Retrieve the amount in words, amount in figures, name of the payee, date on the cheque, and the bank name from the image.
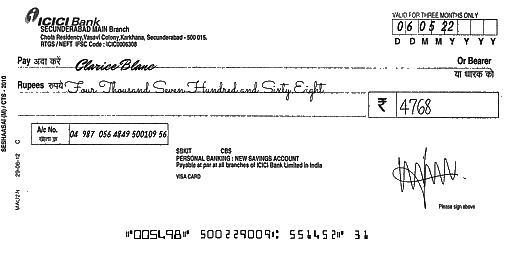
amt_in_words: Four Thousand Seven Hundred and Sixty Eight
amt_in_figures: 4768
payee_name: Clarice Blanc
bank_name: ICICI Bank
cheque_date: 06/05/22